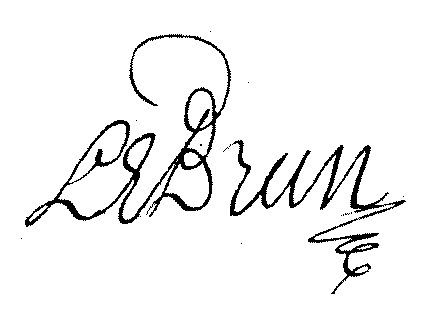
Signature of: léon henri léonor lebrun